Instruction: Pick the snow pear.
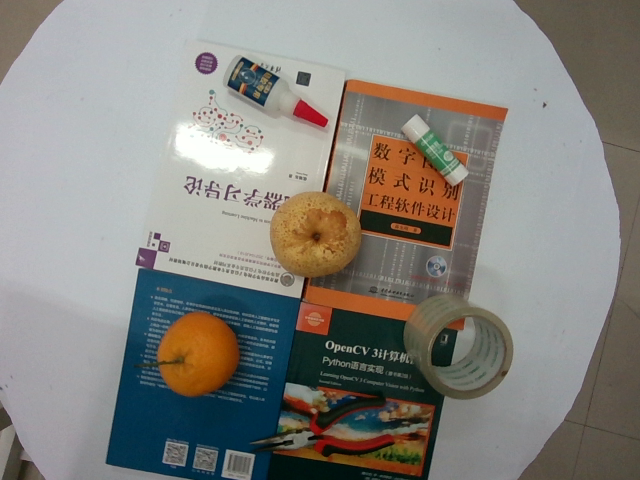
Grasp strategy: vertical